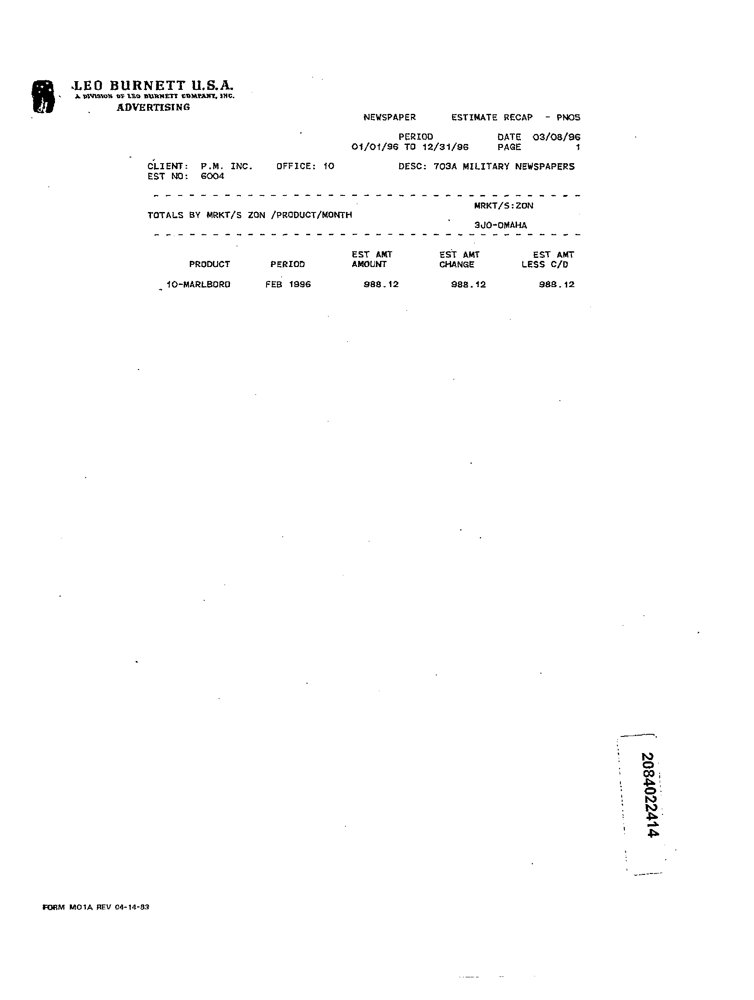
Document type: Invoice